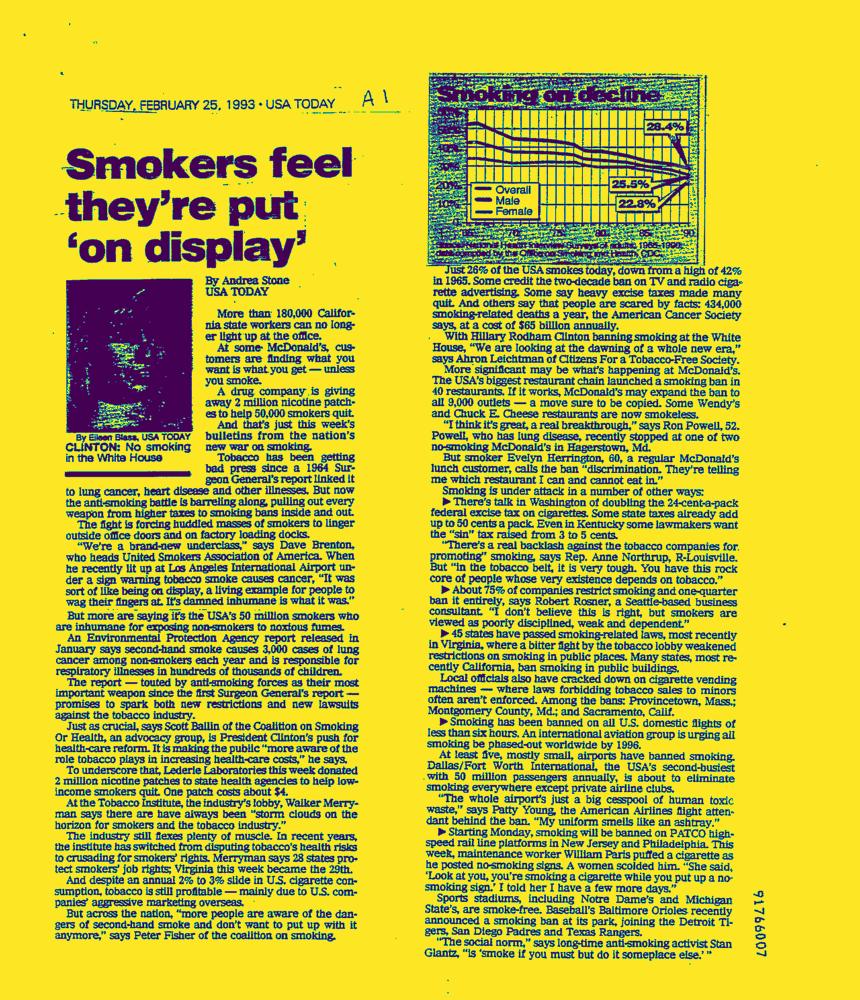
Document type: News-Article